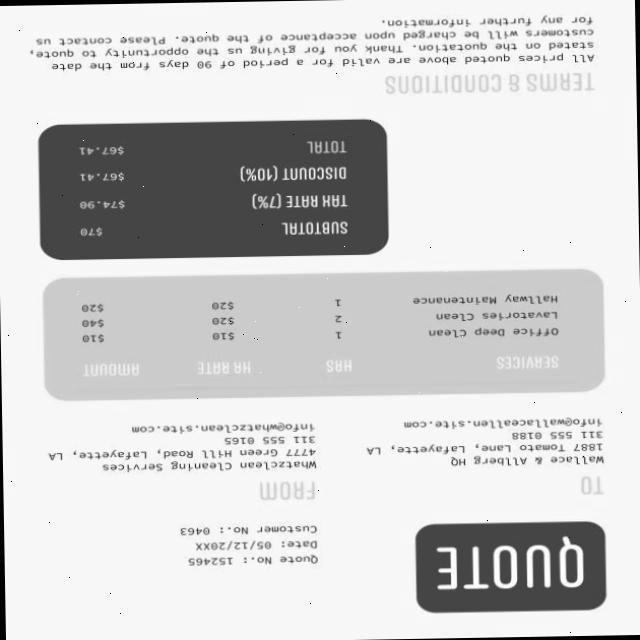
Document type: Invoice